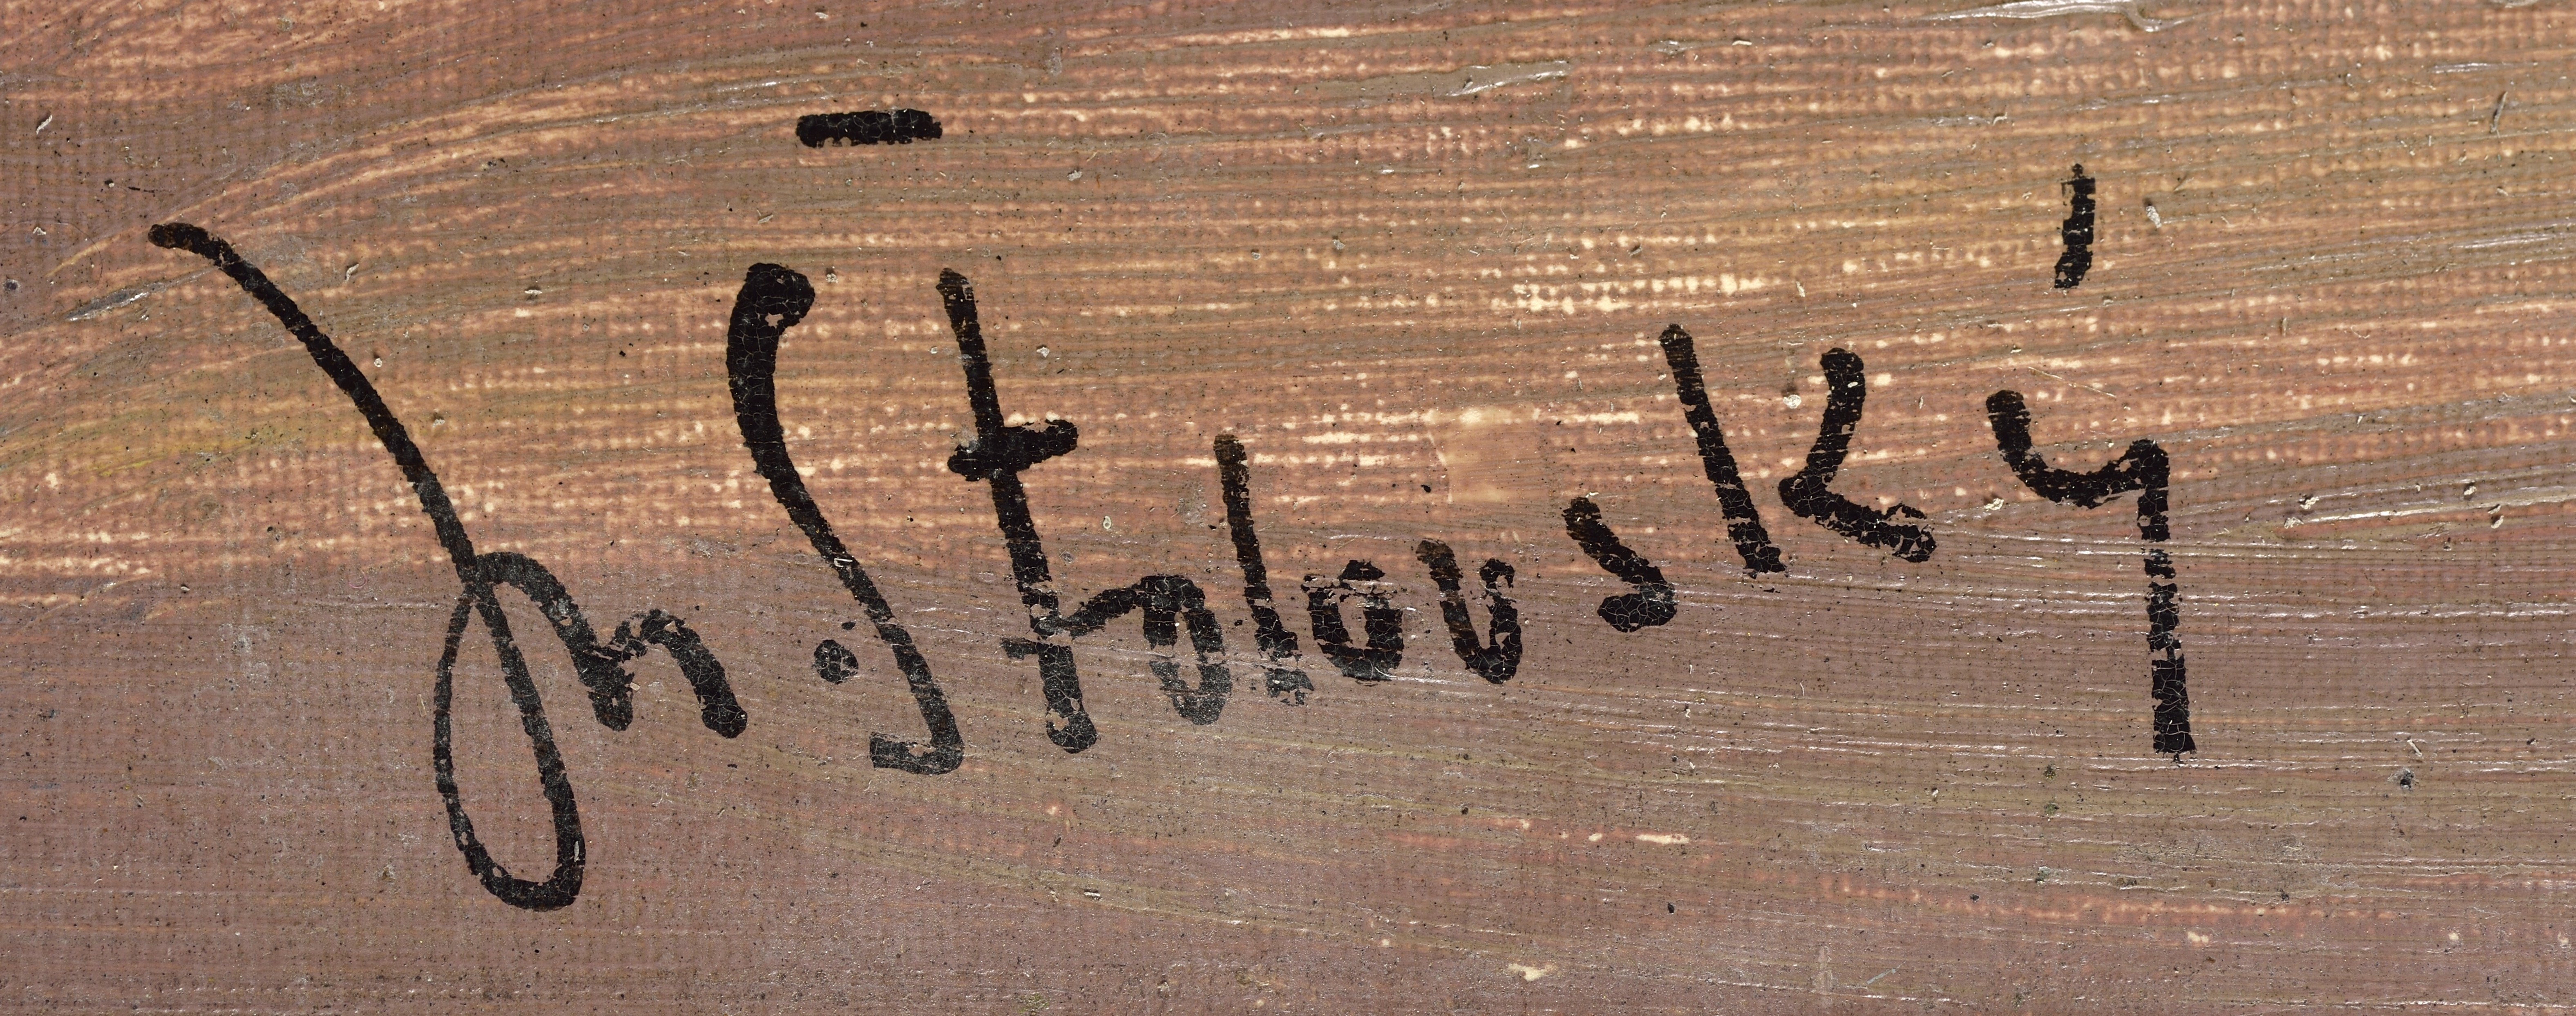
Signature of: josef štolovský